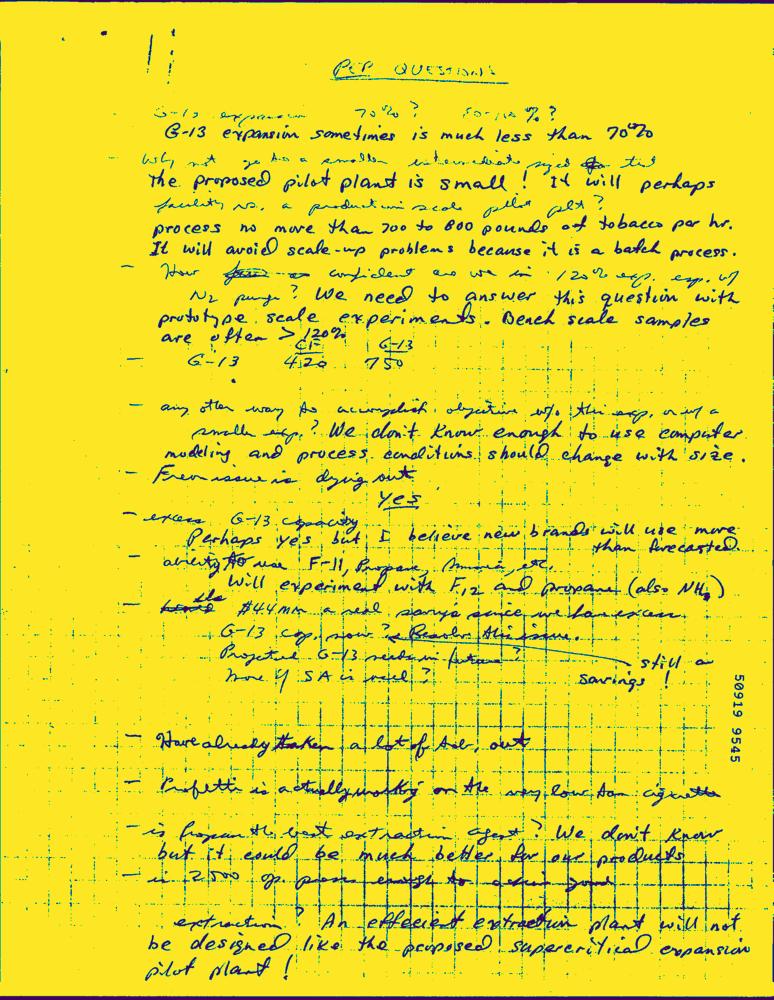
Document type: Hand-Written